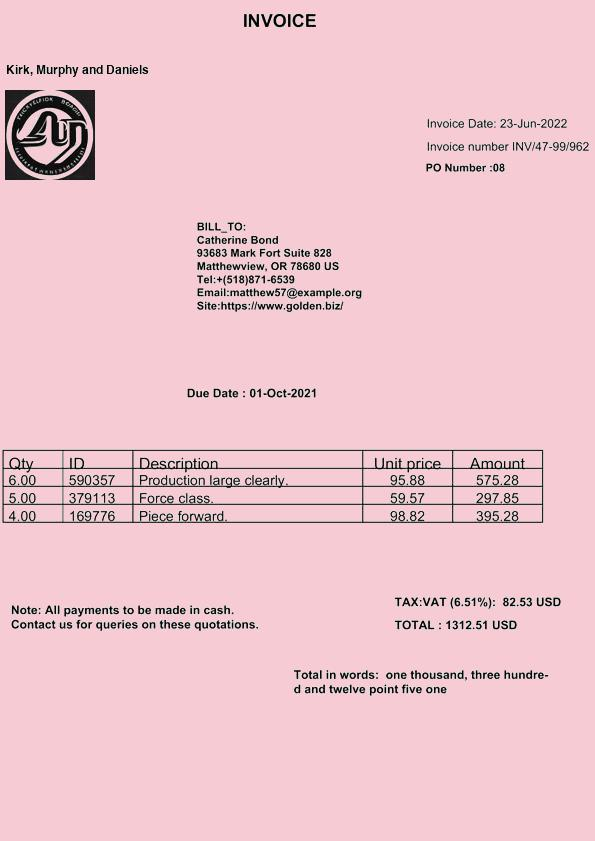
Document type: Invoice